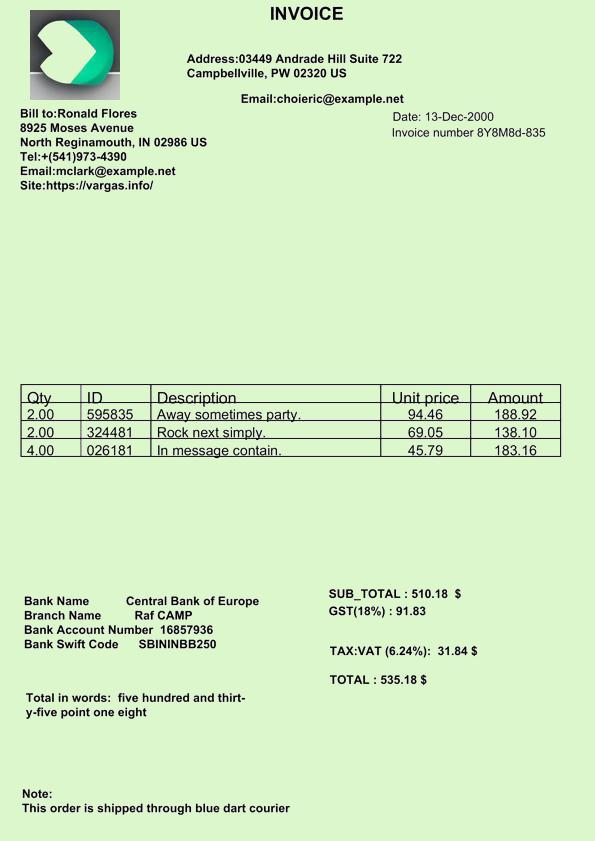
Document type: Invoice